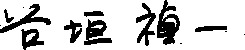
Signature of: sadakazu tanigaki